Question: Describe the condition in detail:
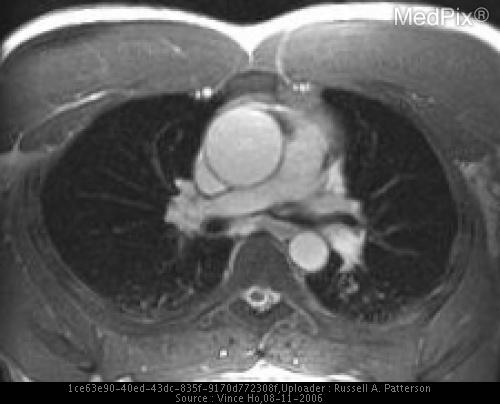
Answer: The disease is discussed as: Bicuspid aortic valve (BAV) is a common congenital heart defect occurring in 1-2% of the population, with a male predominance [1].  Patients with BAV are at increased risk for a variety of complications that includes aortic valvular disease, endocarditis, ascending aortic aneurysm and aortic dissection [1-4].  There is also an association of BAV with coarctation of the aorta [5,6].  While this BAV-coarctation relationship is widely known to exist in patients with Turner syndrome, this is also seen in non-syndromic individuals.

The detection of a bicuspid aortic valve is often incidental, but once found requires routine surveillance for its associated complications.  Echocardiography remains the initial study of choice for most patients.  However, MRI, capable of functional evaluation using cine bright blood techniques and of aortography using MRA, is well suited for further evaluation of patients with BAV for associated valvular and aortic conditions.

Functional impairment of the aortic valve—namely aortic stenosis and aortic regurgitation—is the most common complication (in up to 68-85% of patients [1,3]) seen in patients with BAV.  Aortic stenosis may manifest as a systolic ejection murmur, best heard in the second right intercostal space.  Aortic insufficiency, on the other hand, is characterized by a decrescendo diastolic murmur, best heard at the left sternal border.  On echocardiography, of course, the severity of the valvular stenosis or insufficiency and co-existence of a BAV is typically evident.

Patients with BAV also have an increased incidence of aortic disease [7-11].  While it is well known that aortic valvular dysfunction is associated with increased risk for aortic aneurysm, patients with BAV appear to have additional risks for aortic disease.  Nistri et al. [12] reported significant aortic root enlargement in healthy patients with normally functioning BAV when compared to healthy subjects with normally functioning tricuspid aortic valves.  Similarly, Hahn et al. [2] report significantly larger aortic root sizes in patients with BAV at all grades of valvular dysfunction when compared to subjects with tricuspid aortic valves matched for age, gender and grade of valvular disease.  These studies suggest that the predisposition for aortic disease in patients with BAV is due to factors other than, or in addition to, traditional hemodynamic considerations.

De Sa et al. [8] and others [7,9,11] have reported severe degenerative changes, such as cystic medial necrosis, elastic fragmentation and alterations of smooth muscle orientation, in the media of the ascending aorta of patients with BAV.  Moreover, de Sa et al [8] found more severe degenerative changes not only in the media of the ascending aorta but also in the pulmonary arteries of patients with BAV, compared to that of patients with tricuspid aortic valves.  These studies suggest that the association of BAV with aortic disease results from a common developmental error and not only hemodynamic forces.

In patients with aortic dilatation and BAV, the risk for aortic rupture and aortic dissection are considerably higher [13].  The risk for aortic dissection, in particular, has been reported to be increased 5 to 9 fold in patients with BAV [10,14].  For this reason, some surgeons have advocated more aggressive and earlier elective surgical repair in patients with BAV, aortic valvular dysfunction and aortic dilation [13].

The clinical presentation of patients with BAV varies and depends on the presence and severity of its associated complications.  Often the finding is incidental, such as being found during a routine echocardiogram for evaluation of suspected aortic stenosis or aortic insufficiency.  On occasion, it is identified during the evaluation of a dilated aorta as in this case.  Alegret et al. [15] reported BAV in 20 percent of their patients with aortic root dilatation.  Echocardiography will continue to be the initial study of choice in most instances.  However, with the increased use of MRI in the evaluation of aortic pathology, the evaluation of the aortic valve should be considered during an MRI study especially in instances of aortic dilatation or in cases where there is suspicion or known aortic valvular dysfunction.

On MRI, aortic caliber is best evaluated using ECG-gated black blood pulse sequences (Figures A-D).  Note that these images are typically performed during diastole and measurements may not necessarily correlate exactly with echocardiographic measurements.  The aortic valve, on the other hand, is best seen using cine bright blood acquisitions, notably steady state free precession (SSFP; also known as TrueFISP, FIESTA and balanced FFE).  To evaluate valvular function, cine images should be performed perpendicular to the left ventricular outflow track (Figure E).  To evaluate the number of valve leaflets, imaging using cine SSFP (or cine phase contrast, Figure F) images should be performed parallel to the aortic valve plane.  The determination of BAV is made by the configuration of blood flow across the actual aortic valve.  In patients with BAV, the aortic valve orifice is shaped like a lens (Figure F); in patients with a tricuspid aortic valve, like a triangle.

MRI is well suited for the determination of aortic caliber and valvular pathology, but can also reliably detect aortic dissection [16].  This can be performed using a combination of black and bright blood pulse sequences.  However, contrast-enhanced three-dimensional MRA (Figure G) can particularly improve the diagnostic confidence for the diagnosis or exclusion of an intimal tear and or aortic coarctation [17].